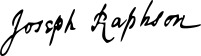
Signature of: joseph raphson